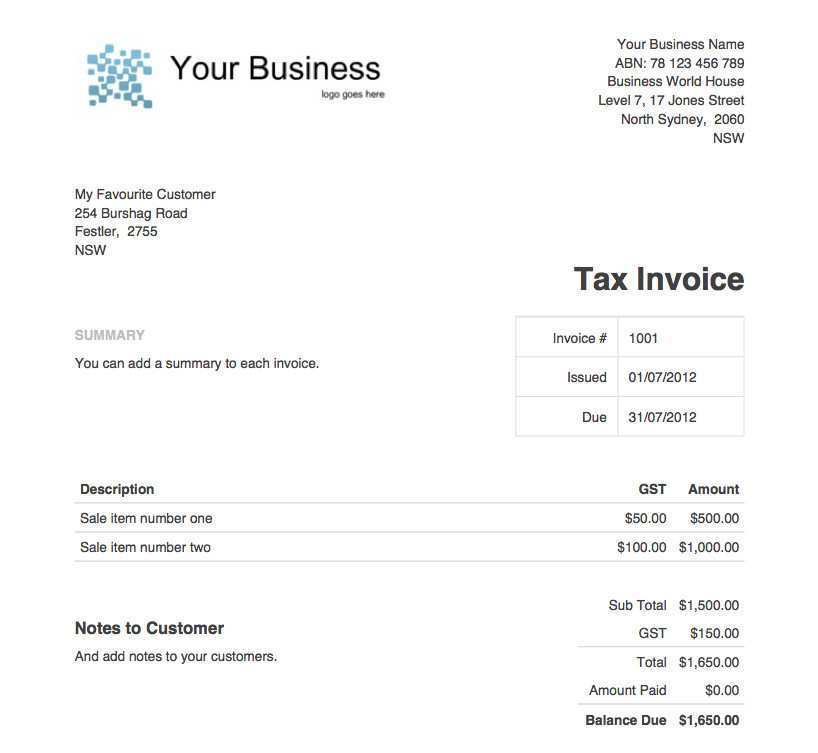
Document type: Invoice